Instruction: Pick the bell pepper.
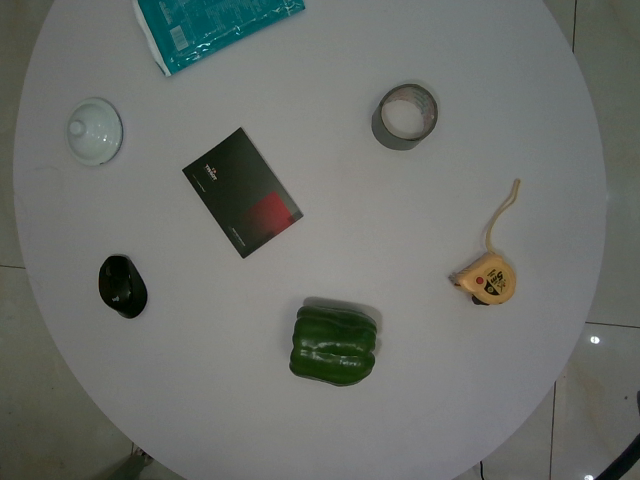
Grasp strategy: vertical